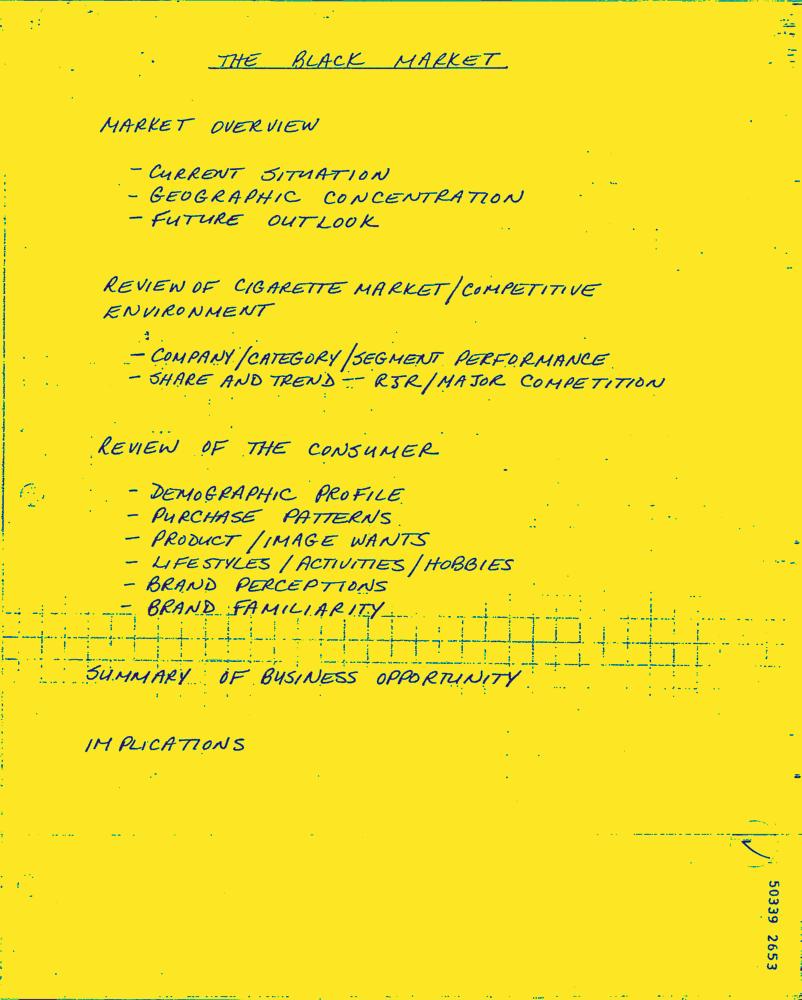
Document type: Hand-Written